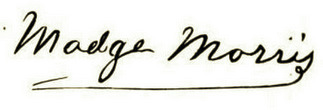
Signature of: madge morris wagner